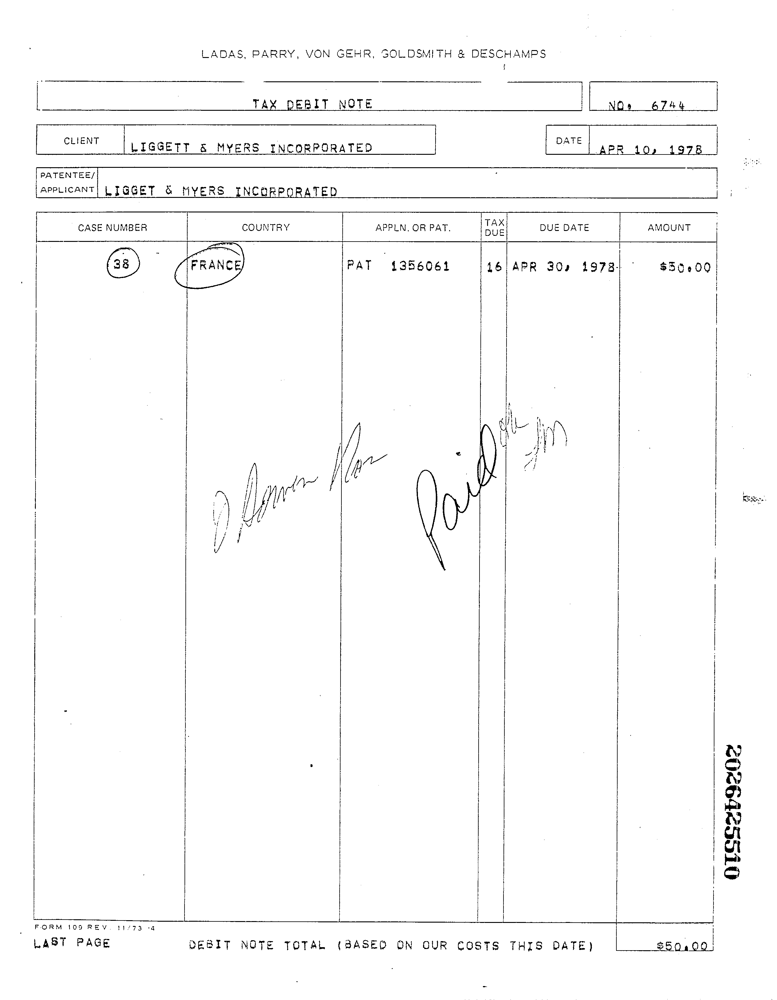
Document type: Invoice